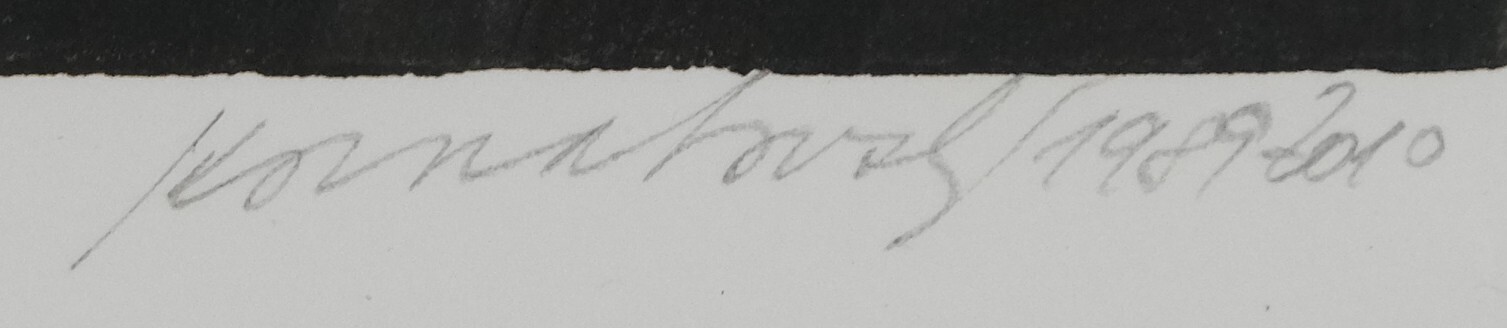
Signature of: jiří kornatovský